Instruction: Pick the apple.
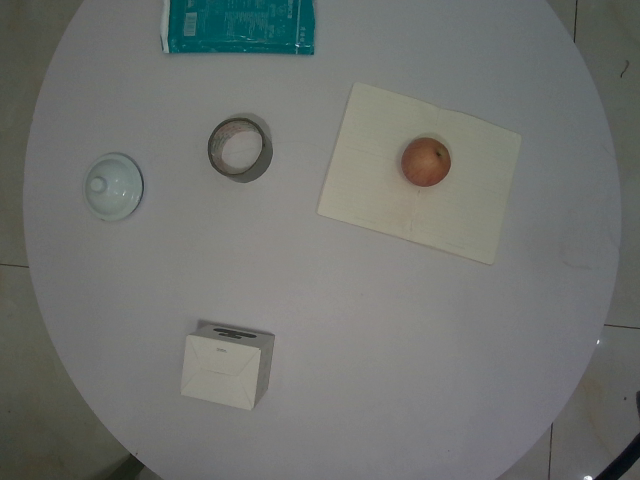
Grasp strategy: vertical